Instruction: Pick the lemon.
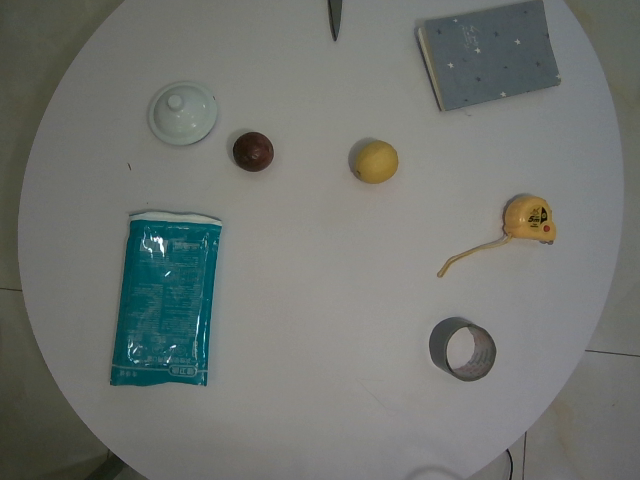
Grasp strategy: vertical